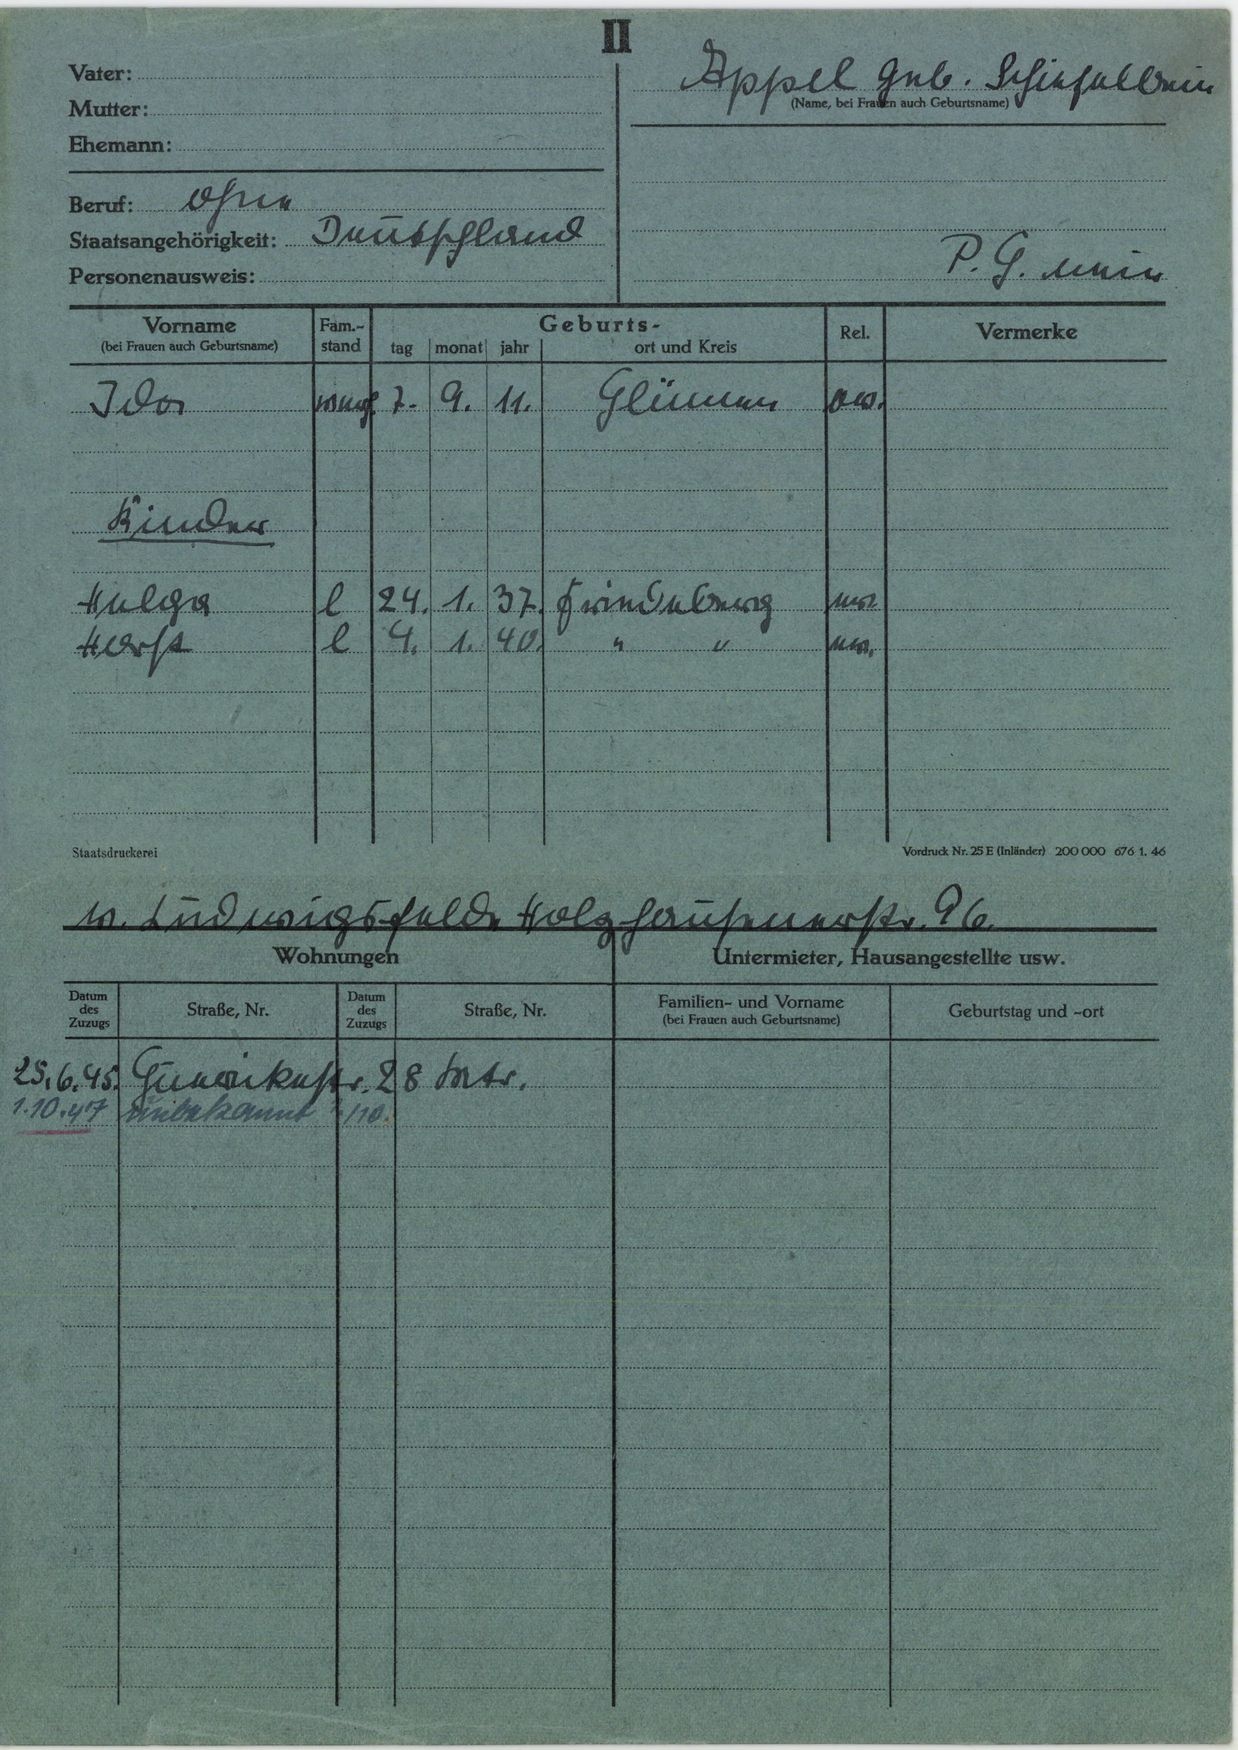
Appel geb. Schiefelbein